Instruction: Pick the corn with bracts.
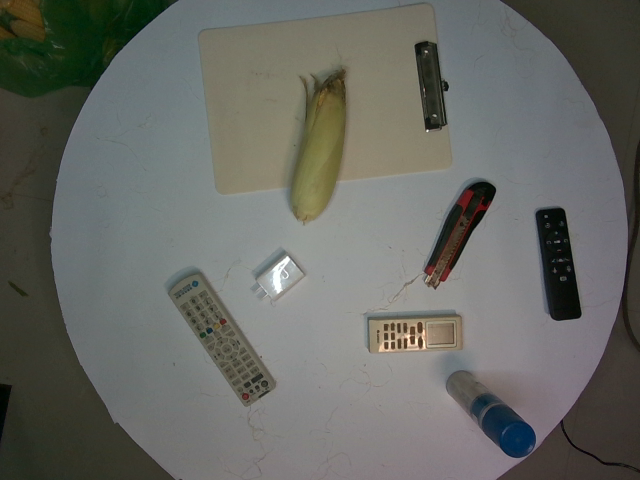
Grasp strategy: vertical